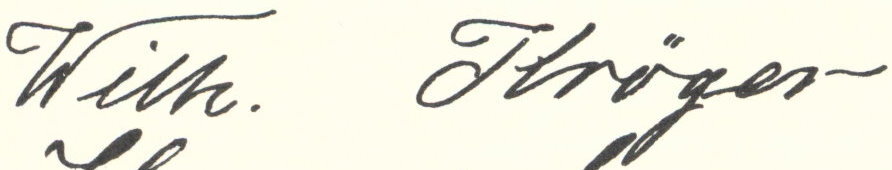
Signature of: wilhelm kröger